Question: What is the assessed value of the property as noted in the document?
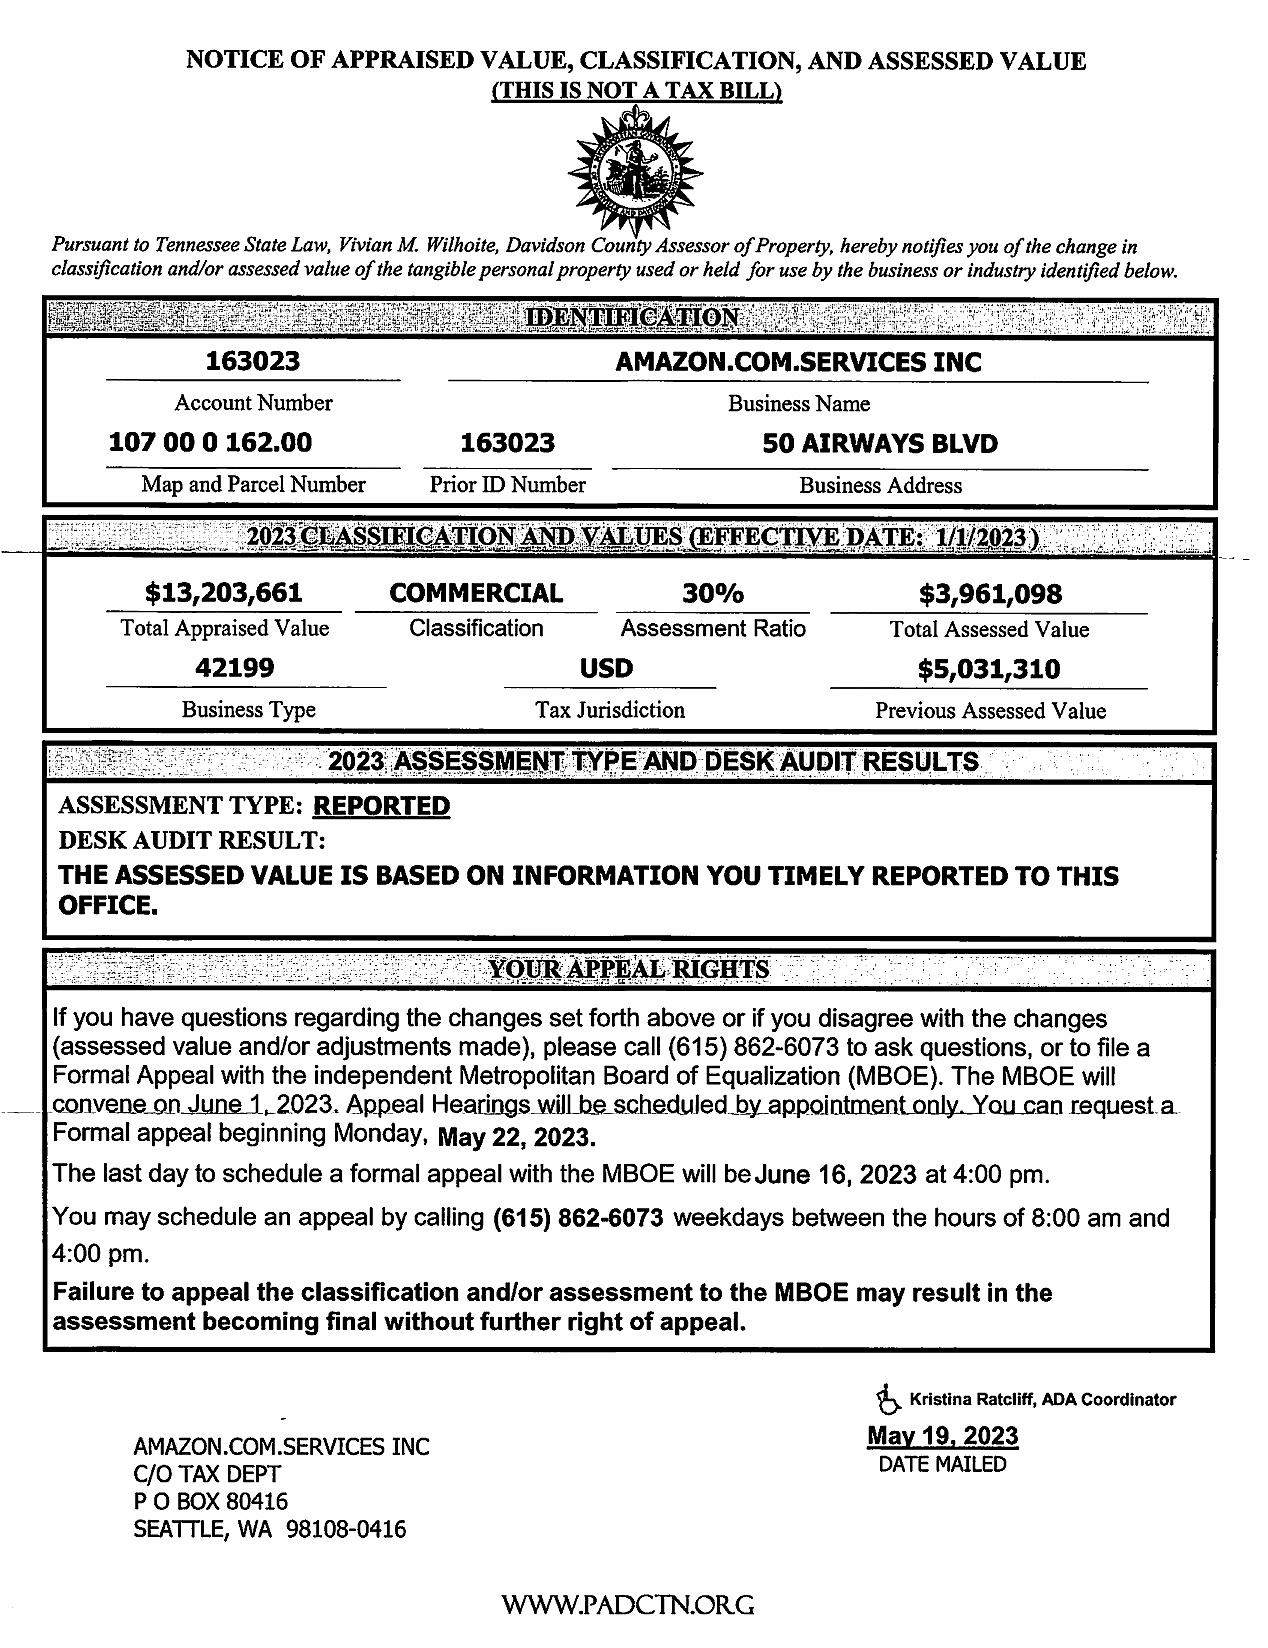
Answer: "$3,961,098 "